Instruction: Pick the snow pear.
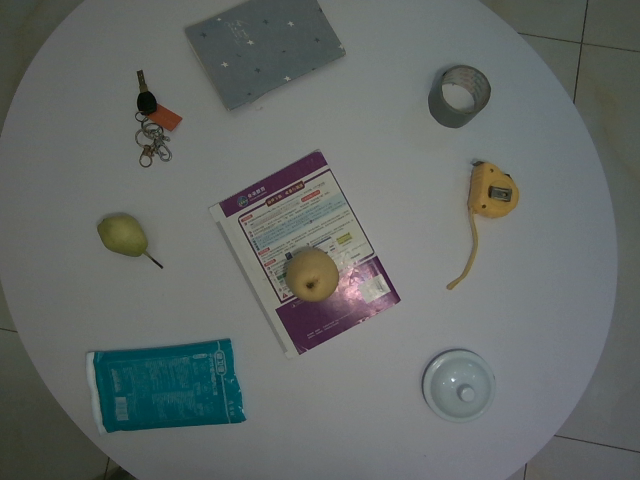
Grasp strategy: vertical